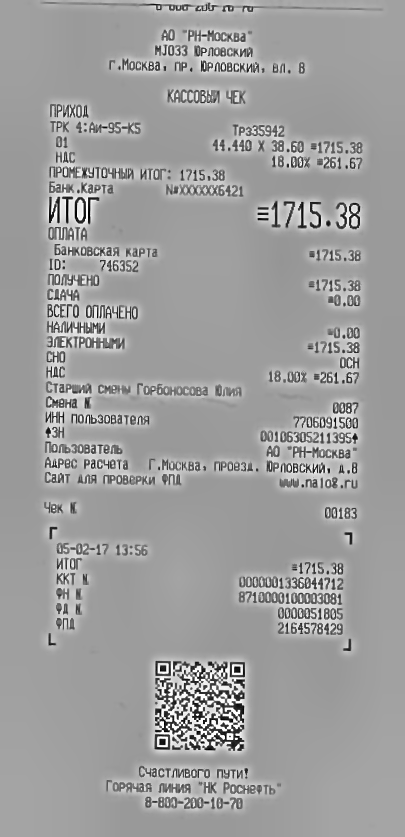
Продавец: АО "РН-Москва"
ИНН: 7706091500
Дата: 05-02-17
Товары: ТРК 4: АИ-95-К5
Количество: 44.440
Цена: 38.60
Сумма: 1715.38
Итого: 1715.38